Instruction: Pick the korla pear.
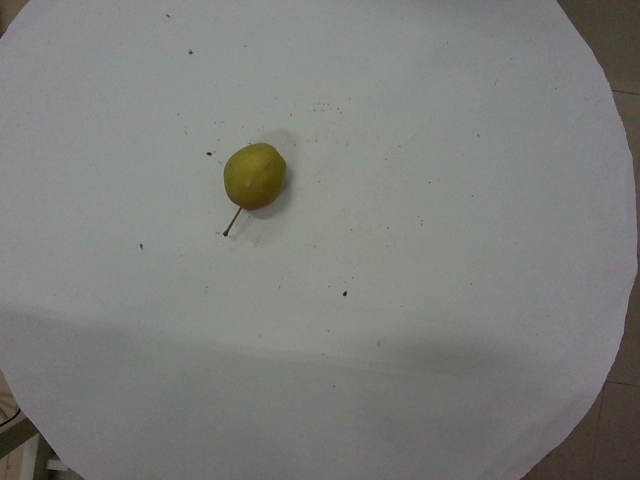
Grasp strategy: vertical